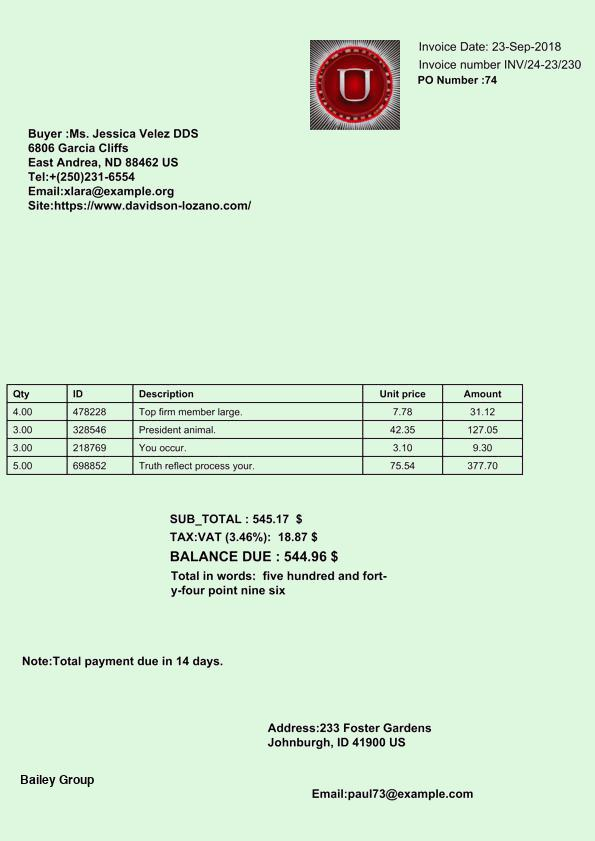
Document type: Invoice